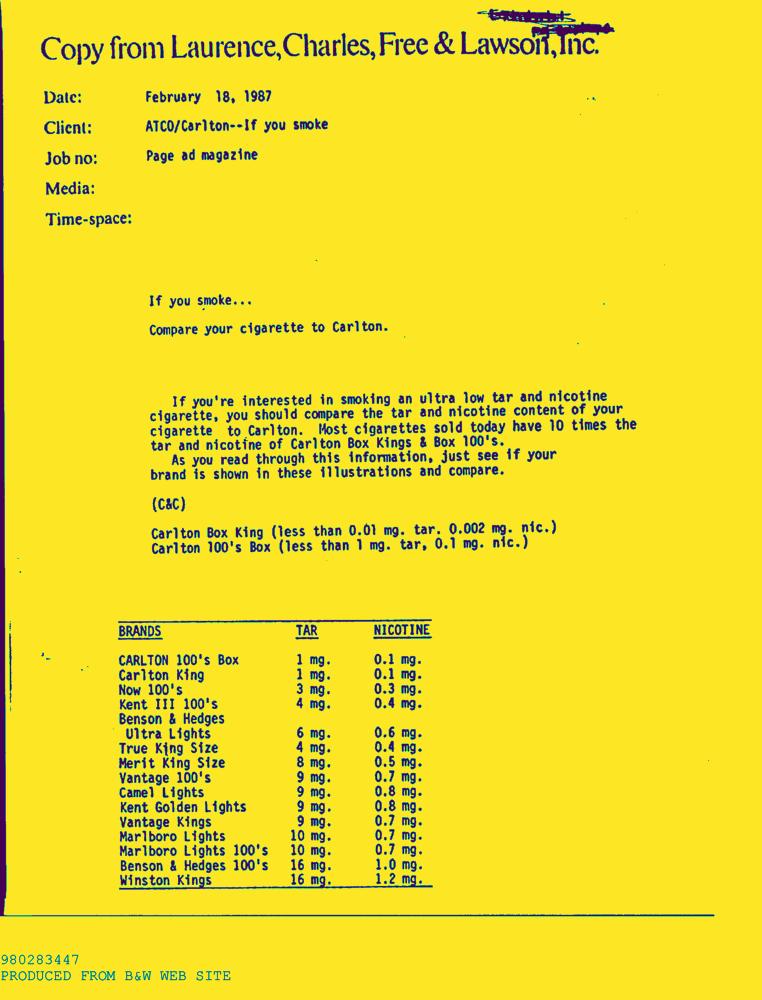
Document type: AD